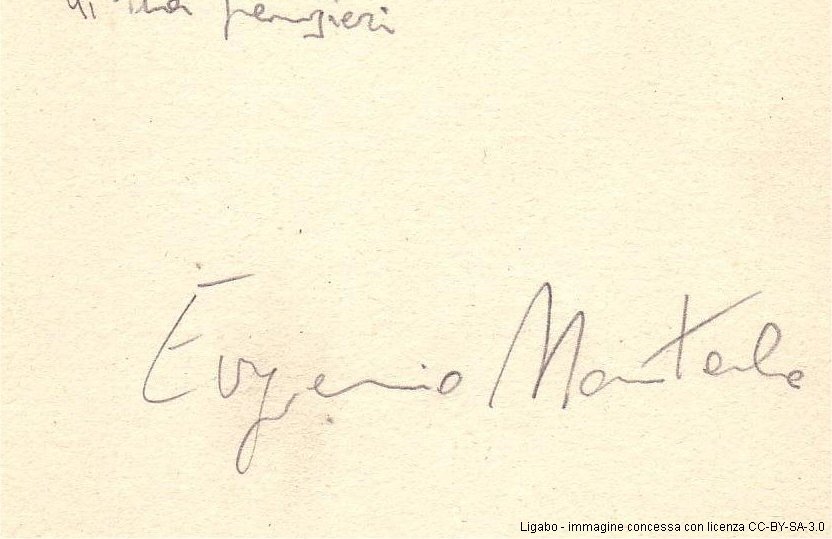
Signature of: eugenio montale